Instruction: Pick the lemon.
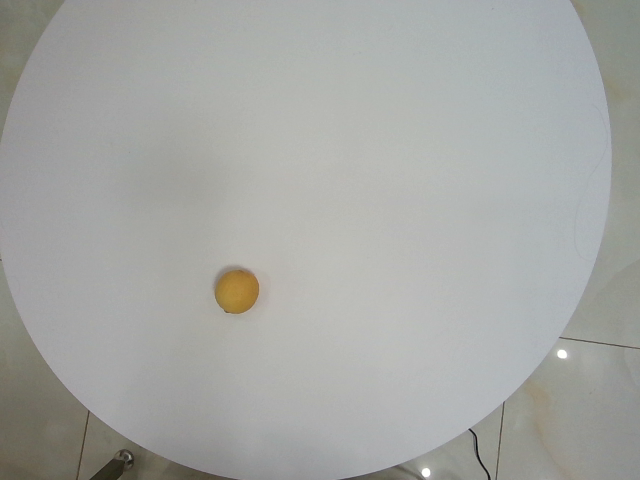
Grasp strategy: vertical